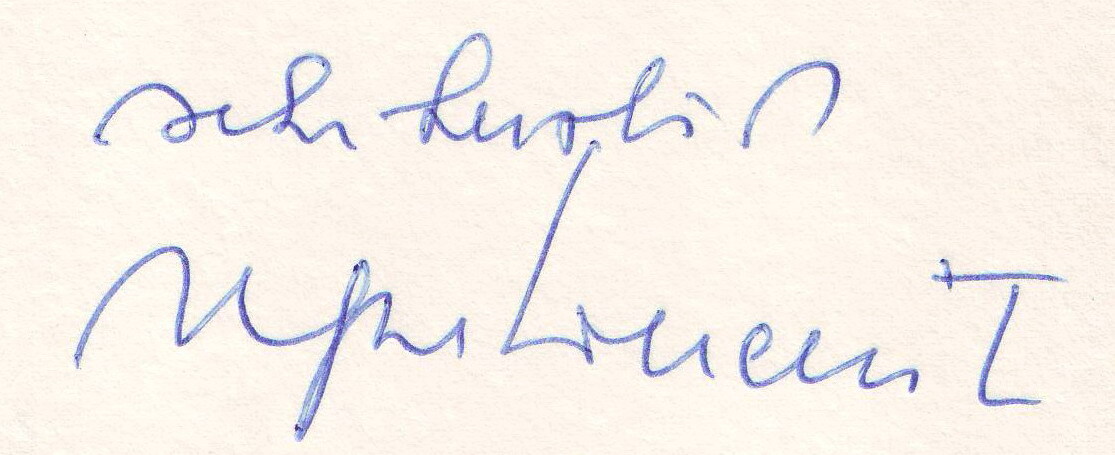
Signature of: alfred kolleritsch